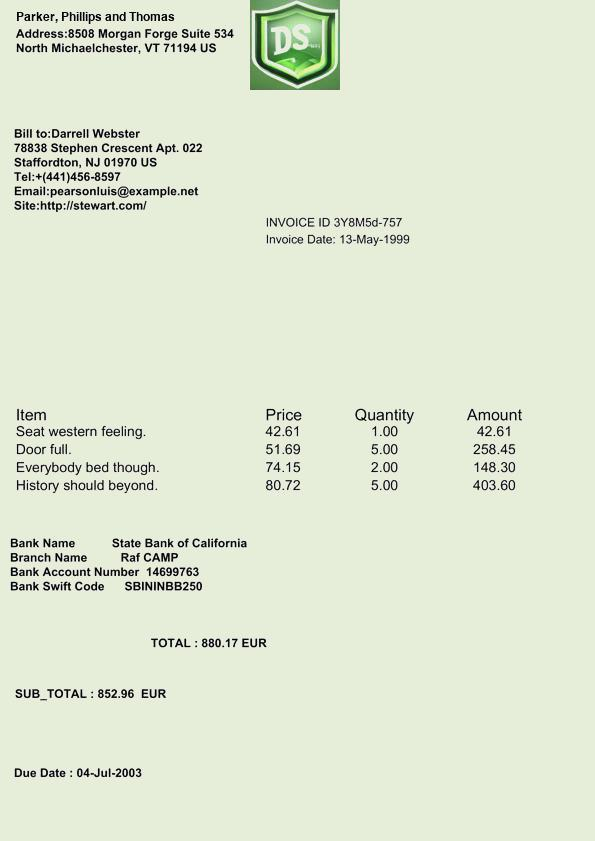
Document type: Invoice